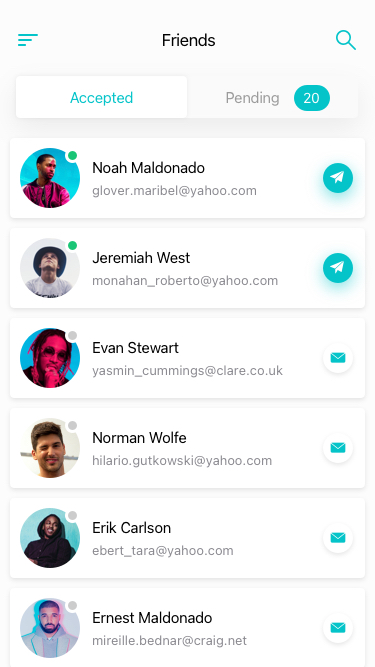
Text in this UI design:
Friends
20
Accepted
Pending
Noah Maldonado
glover.maribel@yahoo.com
Jeremiah West
monahan_roberto@yahoo.com
Evan Stewart
yasmin_cummings@clare.co.uk
Norman Wolfe
hilario.gutkowski@yahoo.com
Erik Carlson
ebert_tara@yahoo.com
Ernest Maldonado
mireille.bednar@craig.net